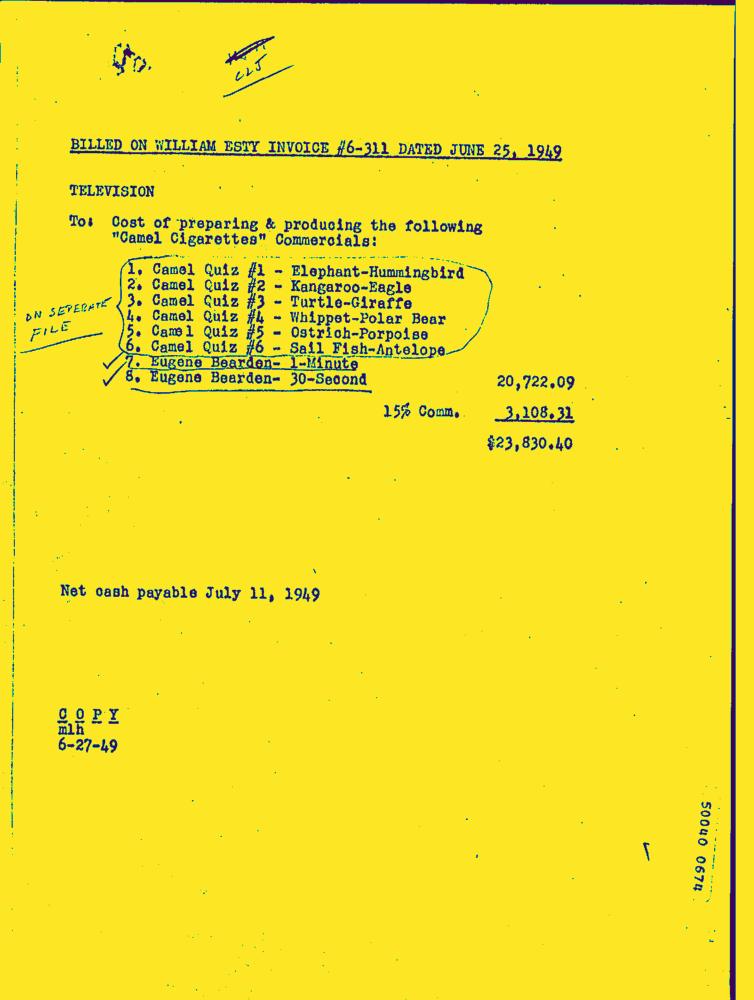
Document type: Invoice-Doc